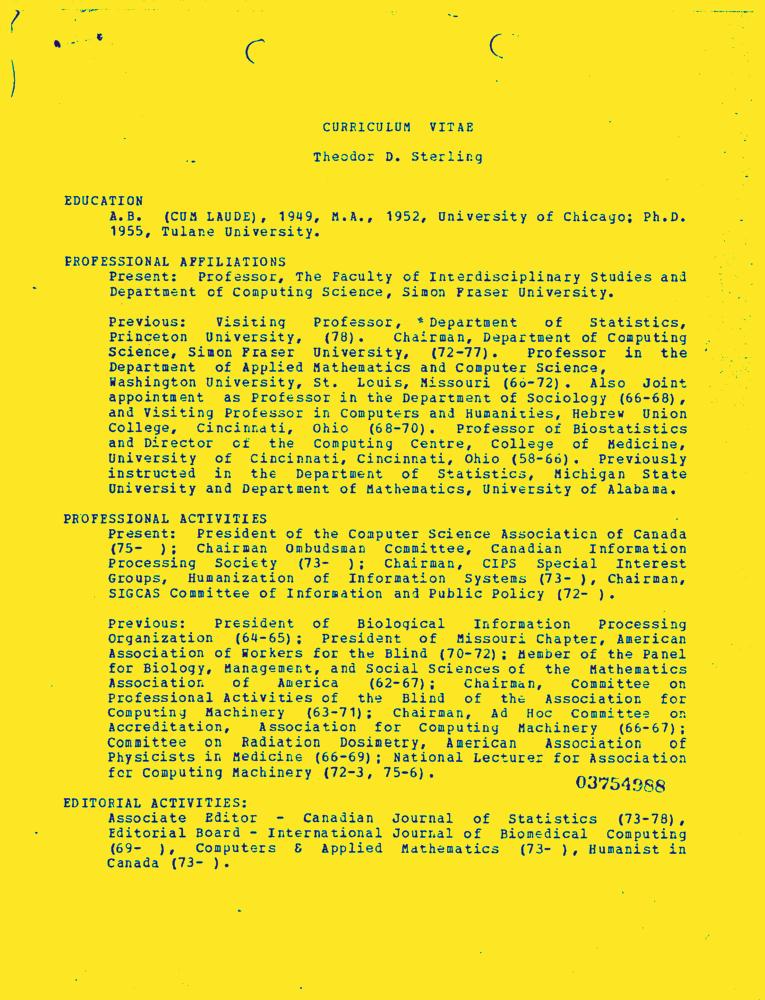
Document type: Resume-Doc